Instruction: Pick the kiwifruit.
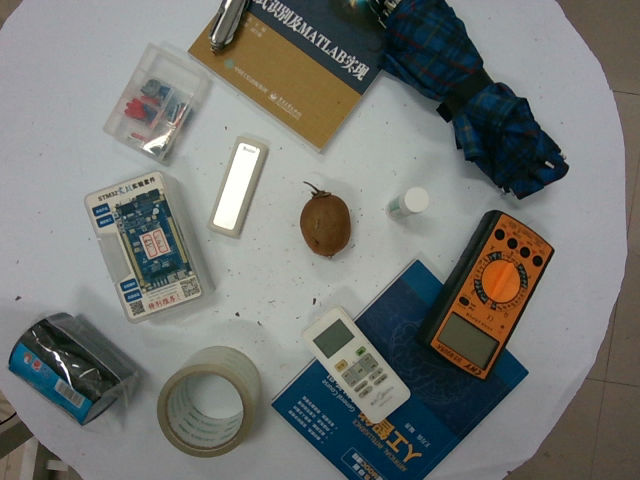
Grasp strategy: vertical